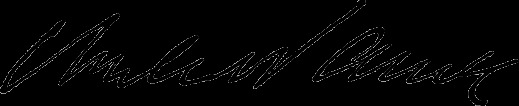
Signature of: charles warner